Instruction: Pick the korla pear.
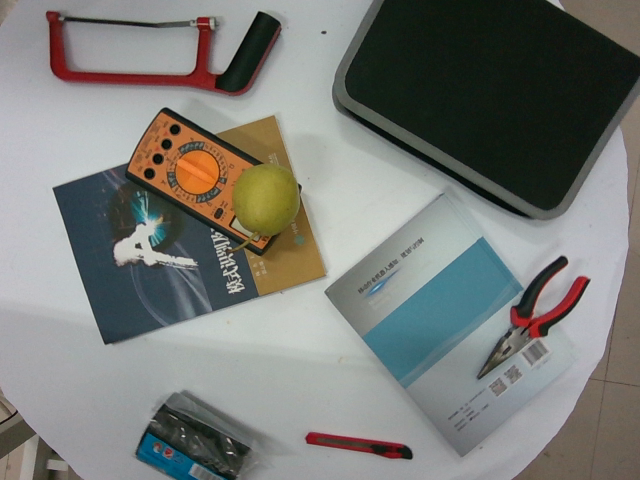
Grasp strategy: vertical